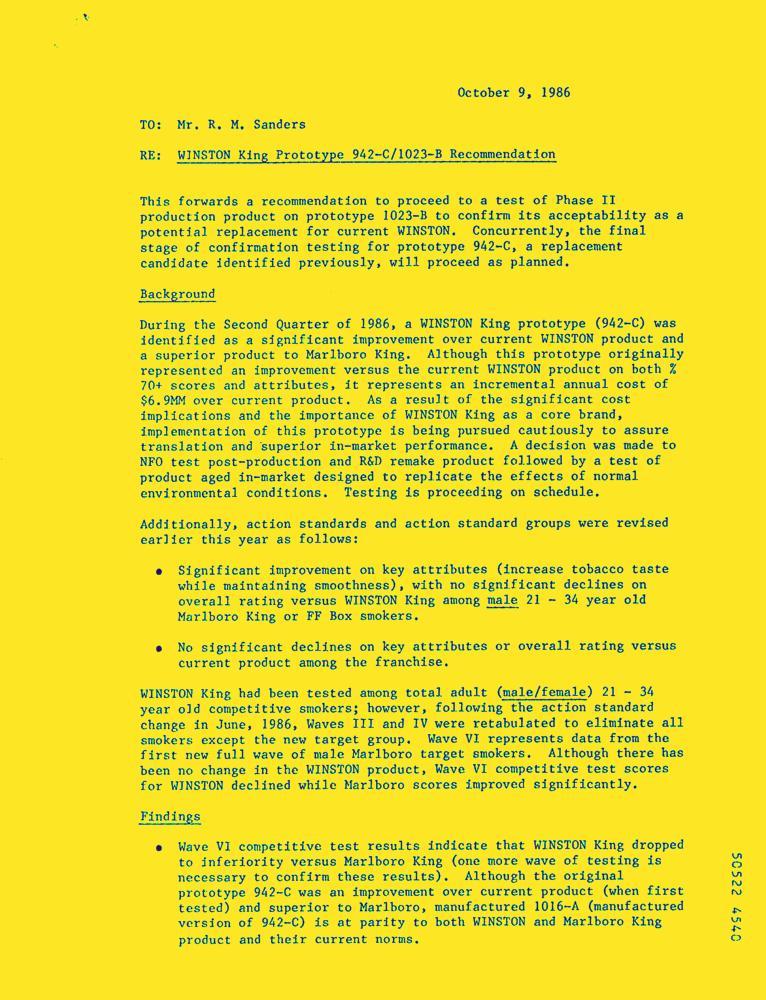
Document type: Letter-Doc